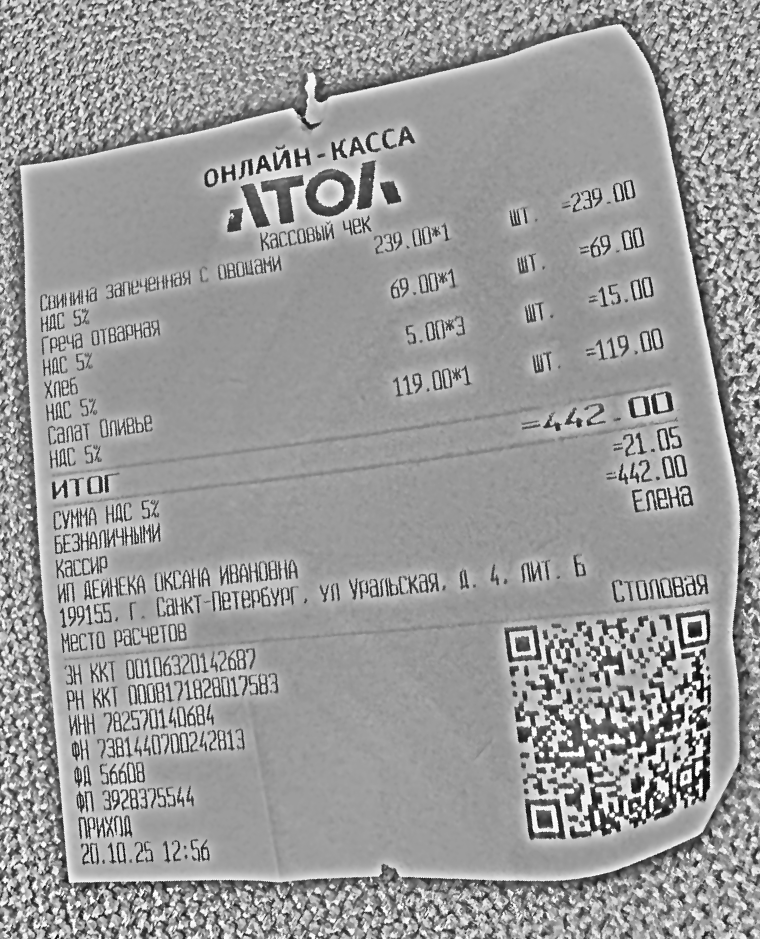
Продавец: ИП ДЕЙНЕКА ОКСАНА ИВАНОВНА
Дата: 20.10.25 12:56
Товары: Свинина запеченная с овощами; Греча отварная; Хлеб; Салат Оливье
Количество: 1; 1; 3; 1
Цена: 239.00; 69.00; 5.00; 119.00
Сумма: 239.00; 69.00; 15.00; 119.00
Итого: 442.00